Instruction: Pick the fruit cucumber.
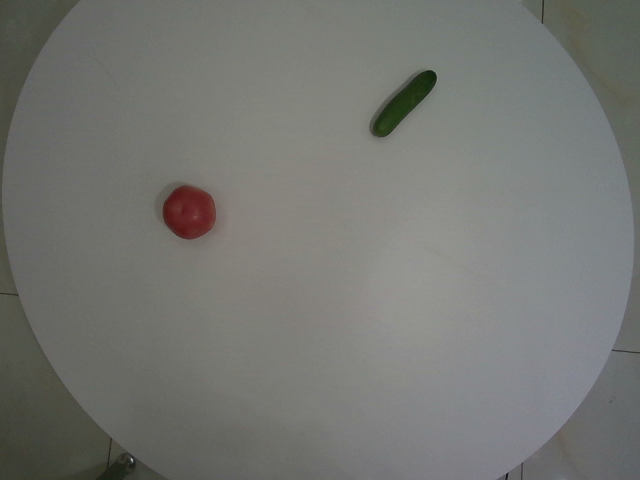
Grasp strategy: vertical